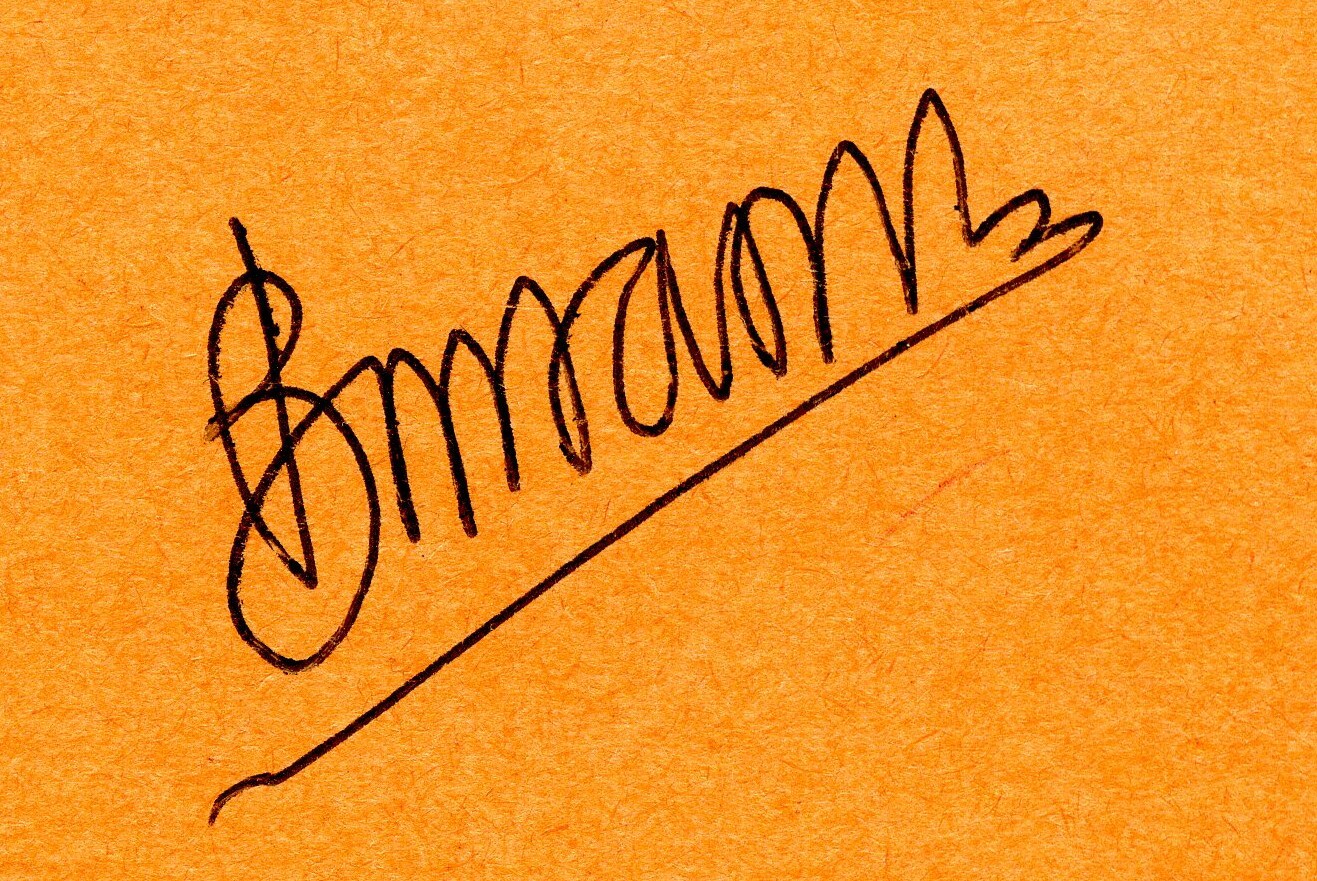
Signature of: messaour boulanouar